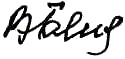
Signature of: vladimir belyakov